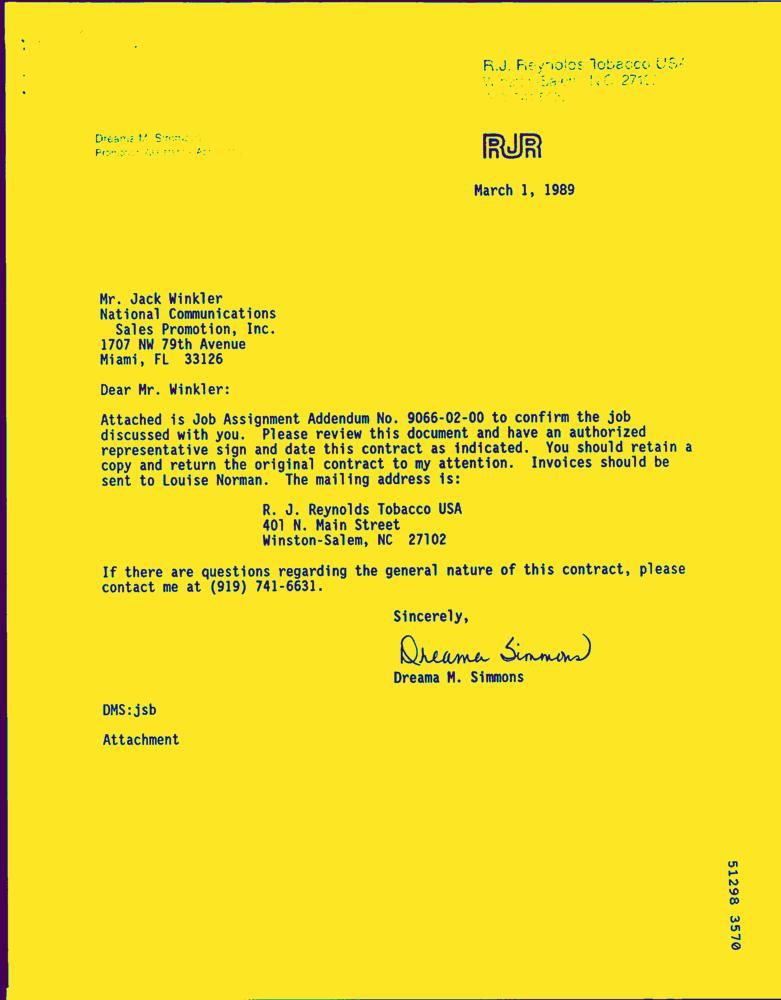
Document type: Letter-Doc